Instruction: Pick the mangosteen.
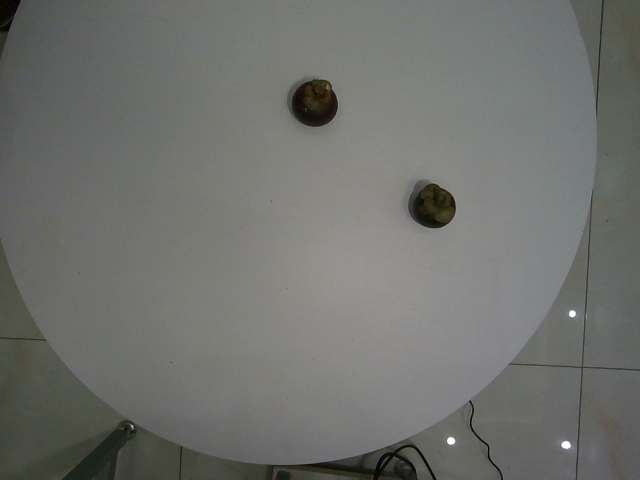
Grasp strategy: vertical